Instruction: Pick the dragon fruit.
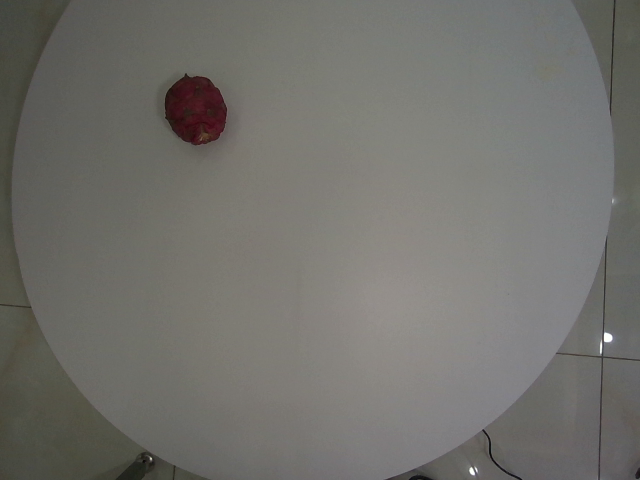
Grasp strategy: vertical